Extract the amount written in words, the amount in digits, the name of the payee, the date on the cheque, and the bank's name from the image.
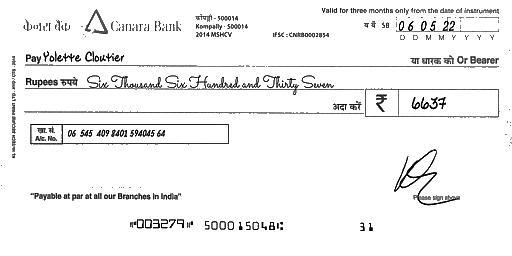
amt_in_words: Six Thousand Six Hundred and Thirty Seven
amt_in_figures: 6637
payee_name: Yolette Cloutier
bank_name: Canara Bank
cheque_date: 06/05/22